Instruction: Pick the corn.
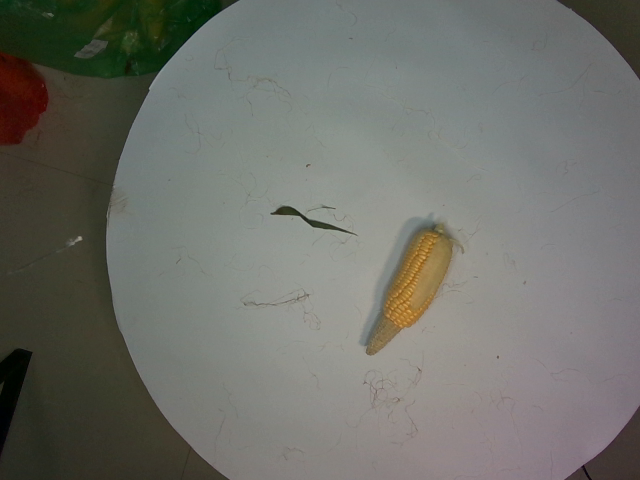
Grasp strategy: vertical